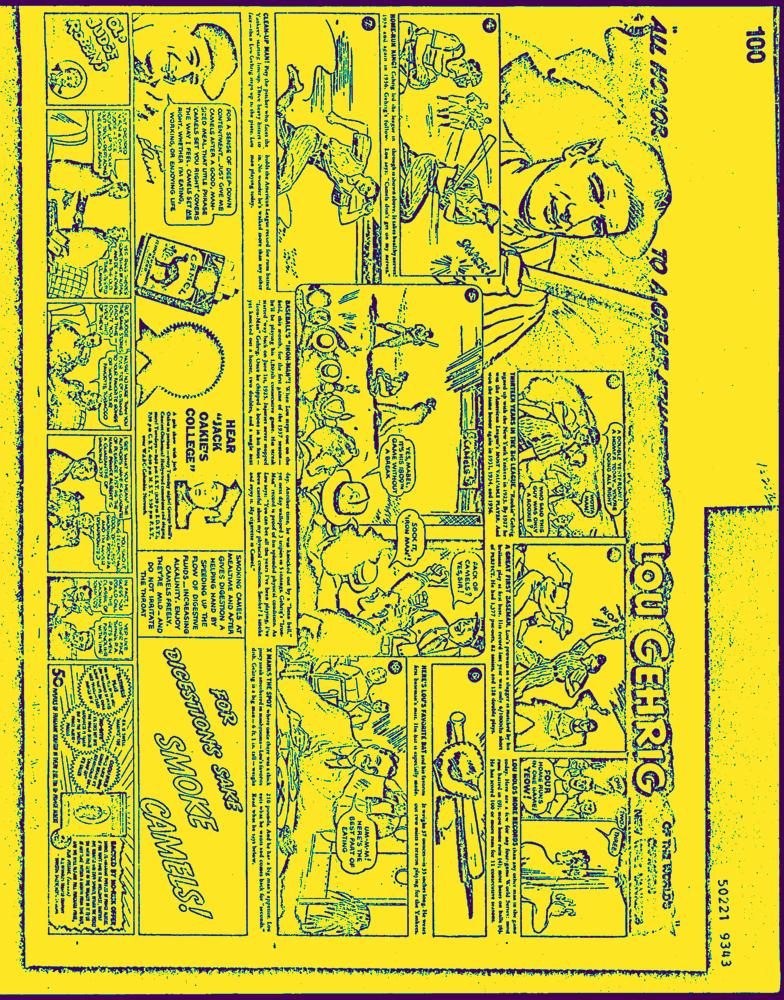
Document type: AD